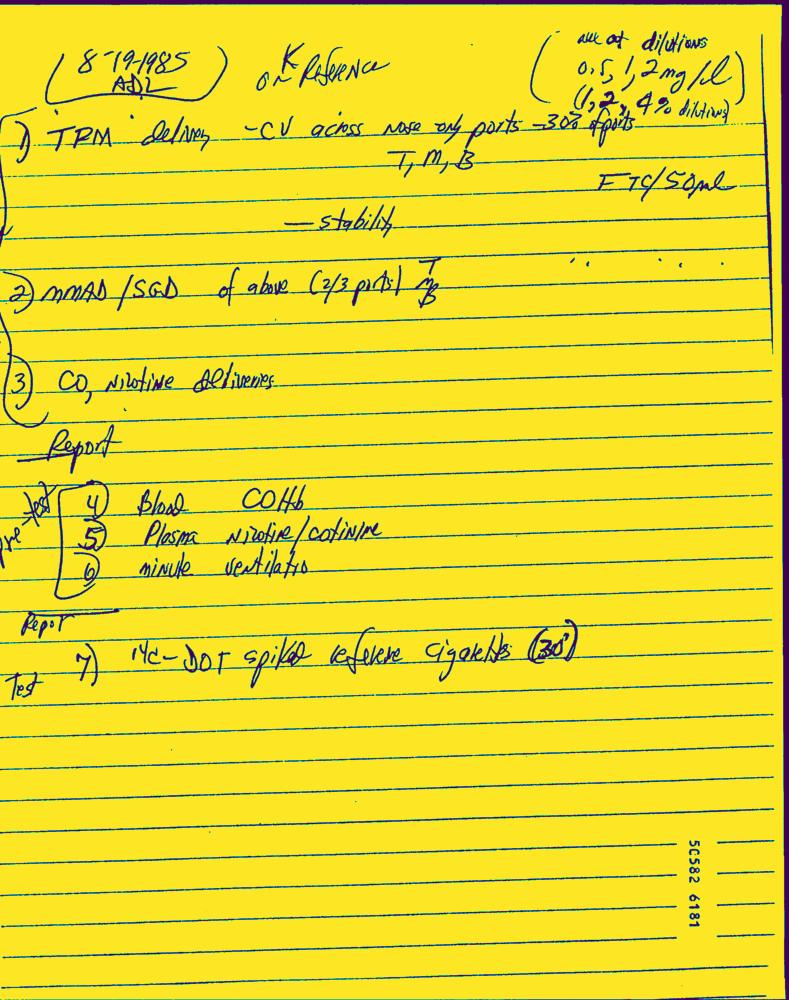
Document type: Hand-Written